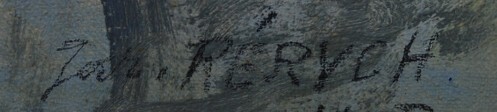
Signature of: jaroslav rérych